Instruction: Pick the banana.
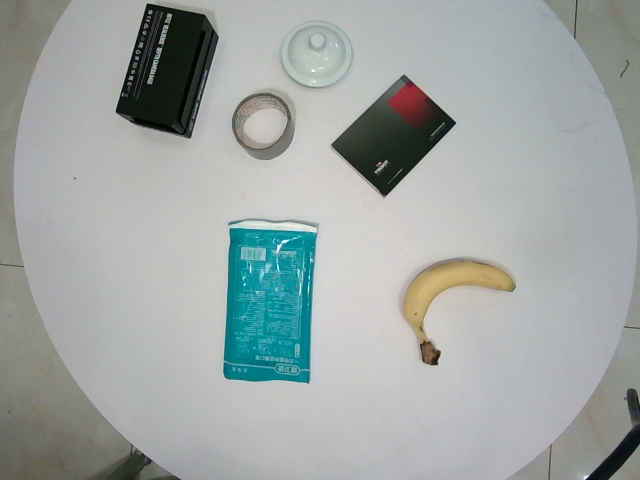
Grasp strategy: vertical